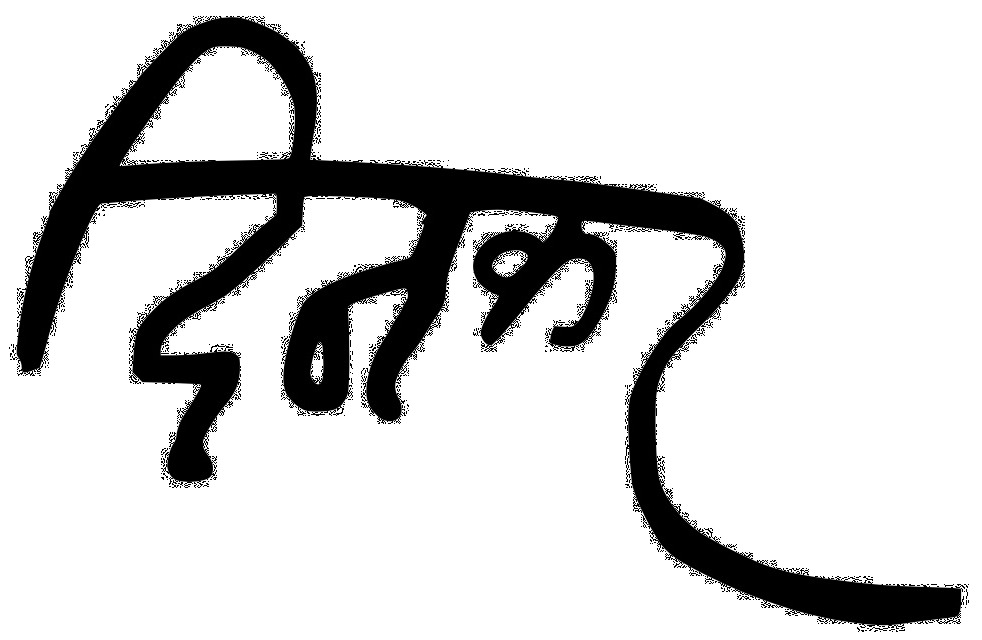
Signature of: ramdhari singh dinkar